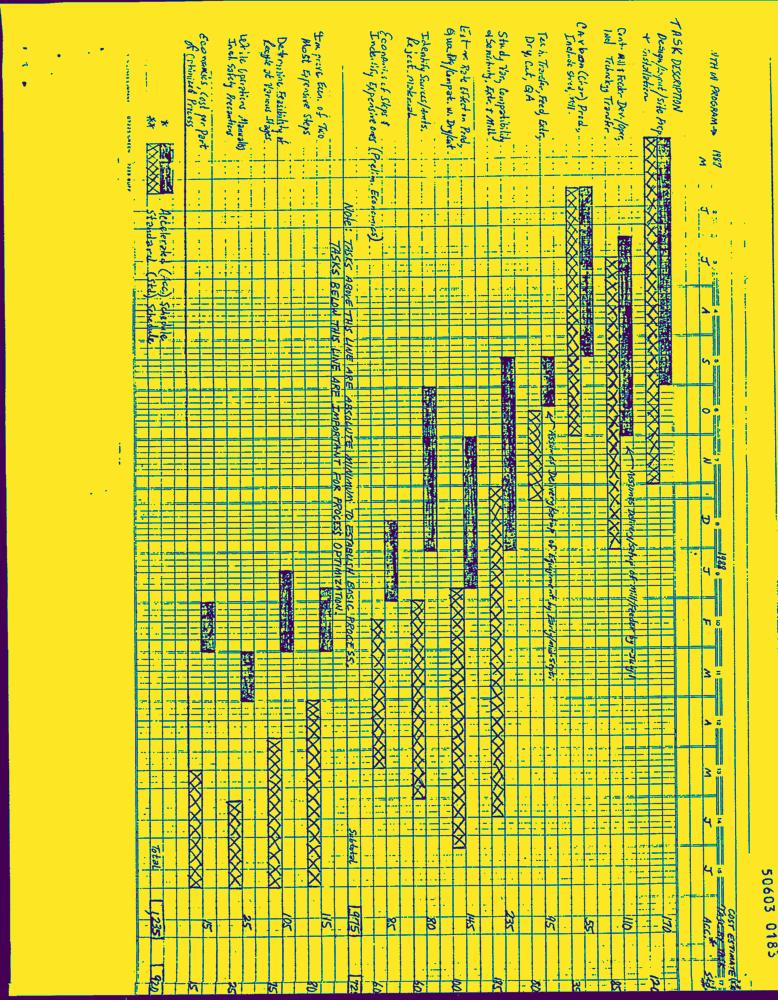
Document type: Hand-Written